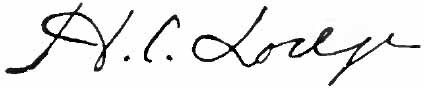
Signature of: henry cabot lodge